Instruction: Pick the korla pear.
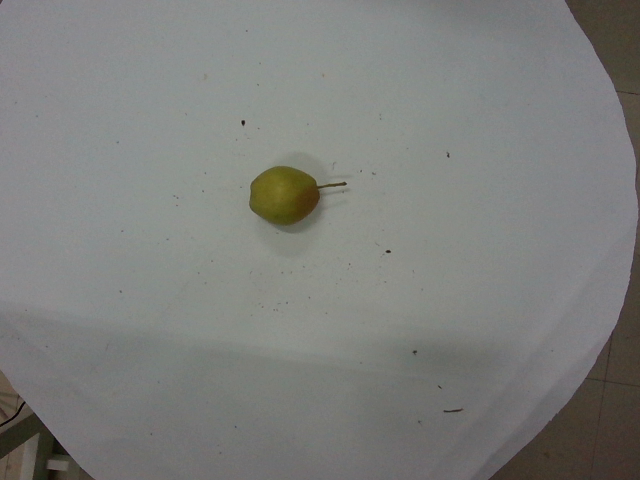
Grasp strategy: vertical